Question: Explain the disease:
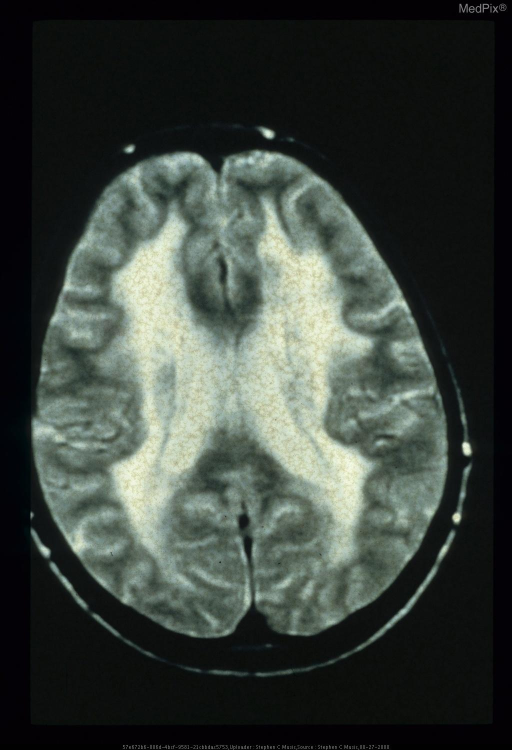
Answer: The disease is discussed as: In 1939, Drake et al. established the following criteria for the diagnosis of hypoparathyroidism:  1) low serum calcium; b) high serum inorganic phosphorus level; c) the absence of renal insufficiency, steatorrhea, chronic diarrhea, and alkalosis; d) exclusion of rickets and osteomalacia.

The disease may result from a deficiency in parathyroid hormone production or an end organ resistance to the action of the hormone.  Pseudohypoparathyroidism (PHP) was first described by Albright et al. in 1942.  It is a congenital hereditary abnormality that appears to be transmitted as an X-linked dominant trait characterized by hypocalcemia, hyperphosphatemia, basal ganglion and soft tissue calcification.

In PHP, there is a defect in the parathyroid hormone receptor-adenylate cyclase system which accounts for end organ resistance.

In most patients with classic PHP, there is a deficiency of guanyl nucleotide regulatory protein (G-unit) that normally couples receptor activity to adenylate cyclase activity.  As a result, the kidney and, less commonly, the bones are unable to respond to parathyroid hormone.  There may also be renal inability to hydroxylase 25-hydroxyvitamin D to 1,25 hydroxyvitamin D, the active form.

Pseudopseudohypoparathyroidism (PPHP) was the name selected by Albright and Reifenstein to describe a syndrome in short-statured patients with rounded faces, whose roentgen features simulated exactly those of PHP, the difference being the absence of blood chemical changes.

Osteosclerosis, which may be generalized or localized, is the most common skeletal abnormality of hypoparathyroidism.  Typically, radiographic findings include increased radiodensity of the skeleton, calvarial thickening and hypoplastic dentition.  Subcutaneous calcification may be seen, especially in the area of the hips and shoulders.

Particularly suggestive of hypoparathyroidism are intracranial calcifications of the basal ganglia that may later coalesce into homogeneous masses.  Occasionally, these calcifications develop in the cerebellum.

The clinical syndrome of pseudotumor cerebri in association with hypoparathyroidism was reported as early as 1959 by Palmer et al.

DIFFERENTIAL DIAGNOSIS:  Skeletal osteosclerosis is also seen in certain other disorders such as osteoblastic metastasis, myelofibrosis, Paget's disease, fluorosis, renal osteodystrophy, sickle cell anemia, and mastocytosis.  In these and other diseases, other radiographic findings are usually apparent, allowing accurate diagnosis.  In hypoparathyroidism and PHP, calvarial thickening and hypoplastic dentition are helpful clues, although Paget's disease, sickle cell anemia, and even metastasis may produce increased thickening and sclerosis of the calvarial vault.

Basal ganglion calcification is particularly characteristic of hypoparathyroidism and PHP.  It is also seen without known cause in infectious disorders such as toxoplasmosis and cytomegalic inclusion disease, following radiation therapy, and following exposure to toxic substances such as carbon monoxide.

Subcutaneous calcifications are also seen in collagen vascular disease, hypervitaminosis D, milk alkali syndrome, and renal osteodystrophy.  Hypoplastic dentition is also seen in cleidocranial dysostosis and pyknodysostosis, hypopituitarism, and hypothyroidism.

Sclerosis of the metaphyseal region of long bones seen in some patients with hypoparathyroidism is not specific.  It may be seen in children with systemic illness leading to growth arrest lines, leukemia during treatment, heavy metal poisoning, hypothyroidism, healing scurvy, and hypervitaminosis.